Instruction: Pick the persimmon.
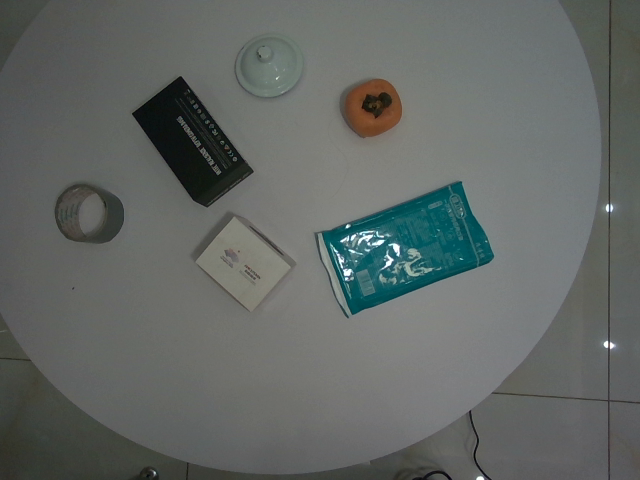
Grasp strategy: vertical